Question: Talk about the condition:
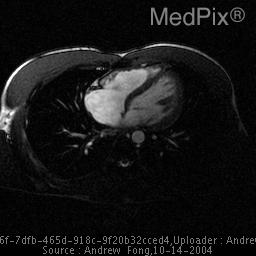
Answer: The disease is discussed as: ASD - Atrial Septal Defect.

ASD is a common congenital cardiac anomaly, seen in 3.8 per 10,000 live births. 3 different types exist.
 - Ostium secundum accounts for approximately 60% of the ASD's.
 - Ostium primun accounts for 35% of the ASD's.
 - Sinus venous defect is the least common.

Ostium primum ASD is seen as a part of ECD syndrome.

Sinus venosus ASD is seen at the junction with the SVC and is always associated with partial anomalous pulmonary venous return.

This causes a left to right shunt. The right atrium and ventricle may be enlarged with increased vascular flow.

Patients may be asymptomatic for decades due to low atrial pressure.  Women are affected more commonly then men.  If symptomatic, patients may present with pulmonary artery hypertension.

It is associated with:
 - Holt Oram Syndrome. Ostium secundum defect.
 - Lutembacher syndrome. ASD and mitral stenosis.
 - Down syndrome. Ostium primum defect.

http://www.tmc.edu/thi/aseptal.html
http://www.nlm.nih.gov/medlineplus/congenitalheartdisease.html
http://www.vh.org/pediatric/provider/radiology/PAP/CVDiseases/ASD.html